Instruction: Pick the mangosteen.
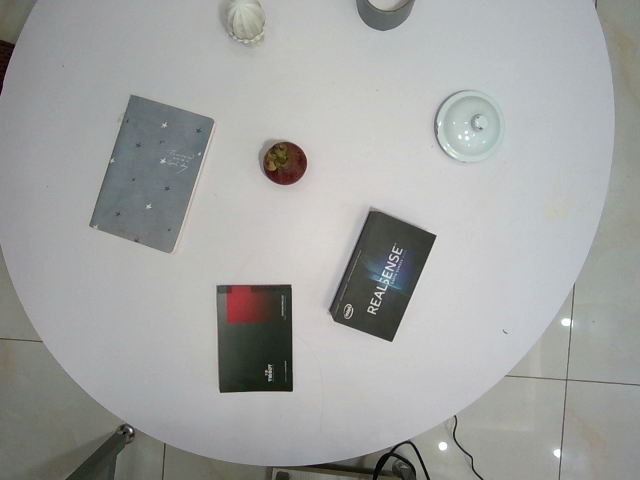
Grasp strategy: vertical